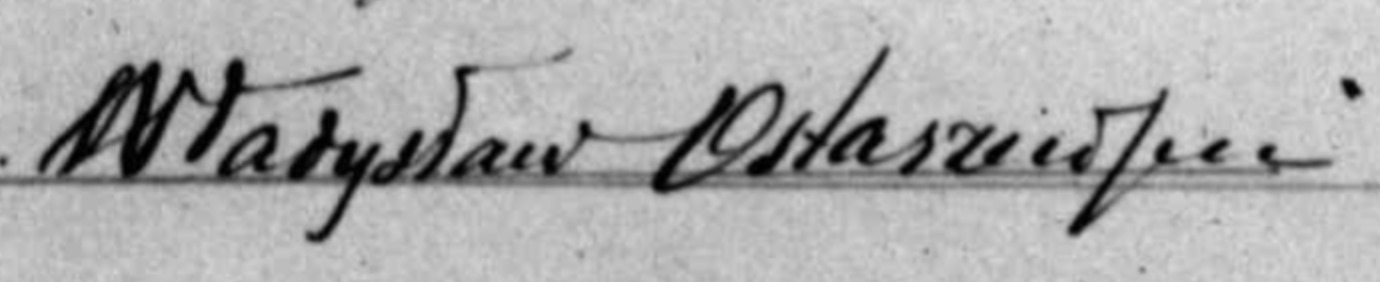
Signature of: q74225033